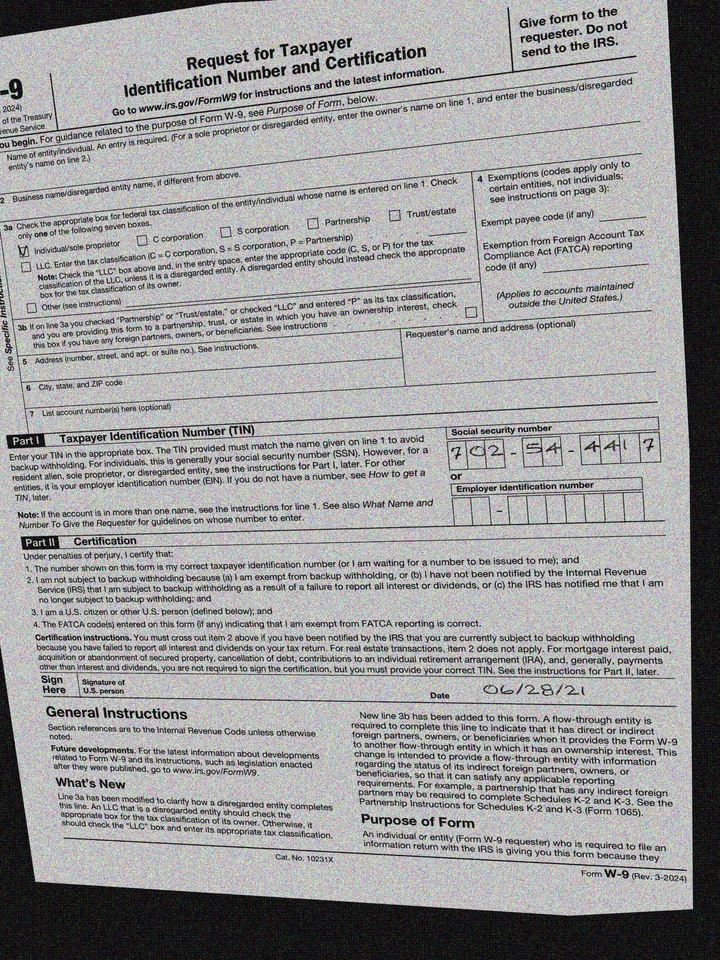
cbx: yes
ssn: 702544417
sdt: 06/28/21